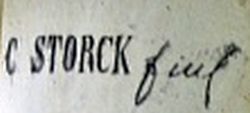
Signature of: carol storck